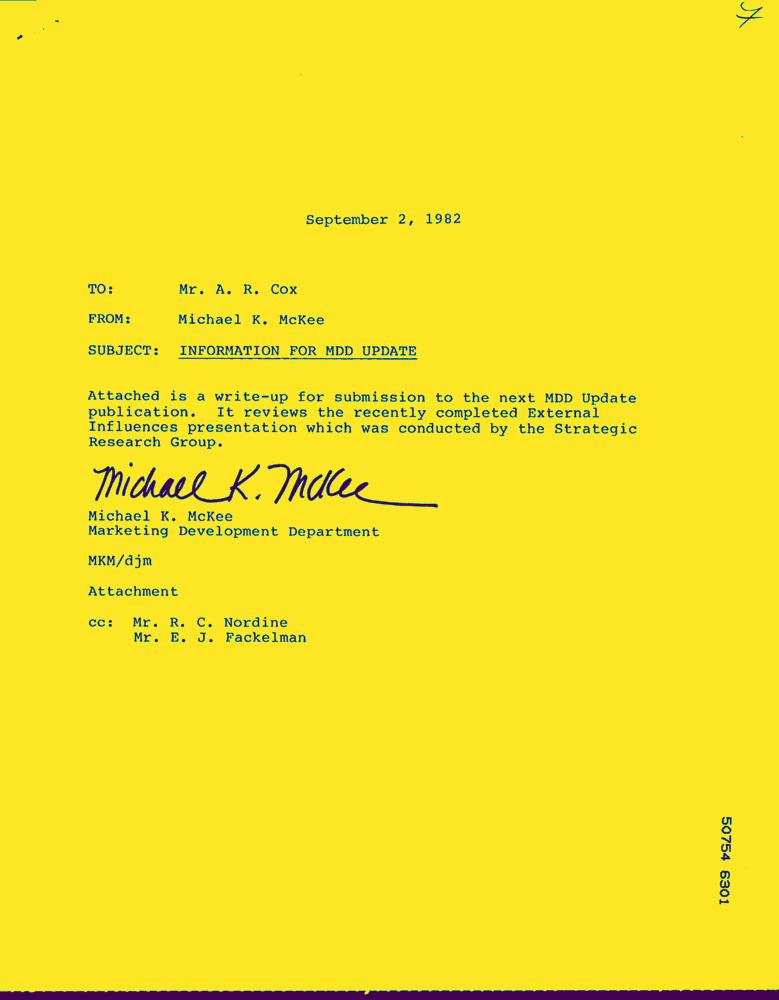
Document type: Letter-Doc